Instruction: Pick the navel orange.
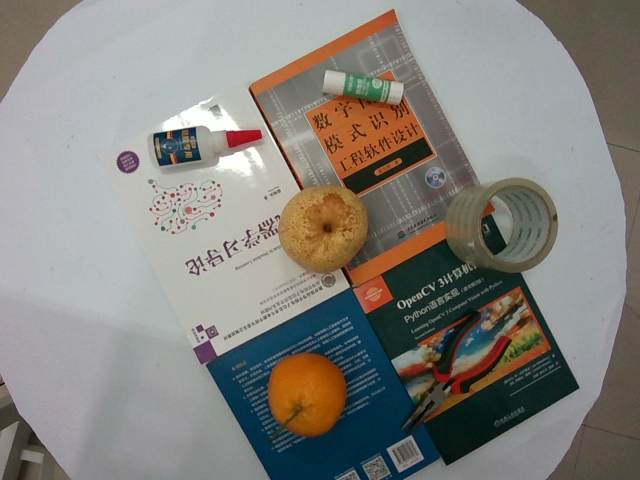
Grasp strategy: vertical